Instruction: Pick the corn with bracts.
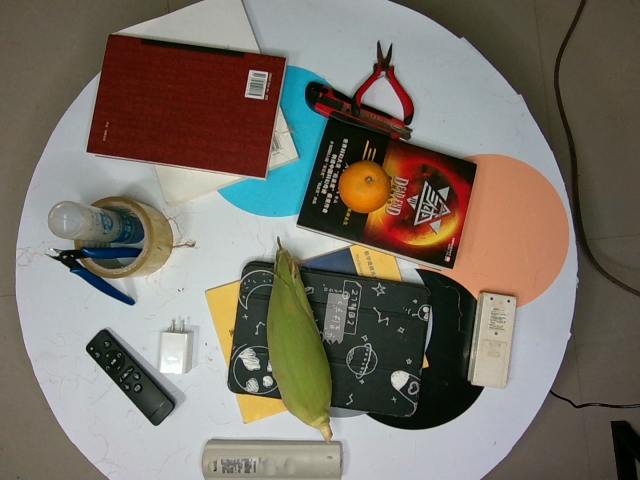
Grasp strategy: vertical